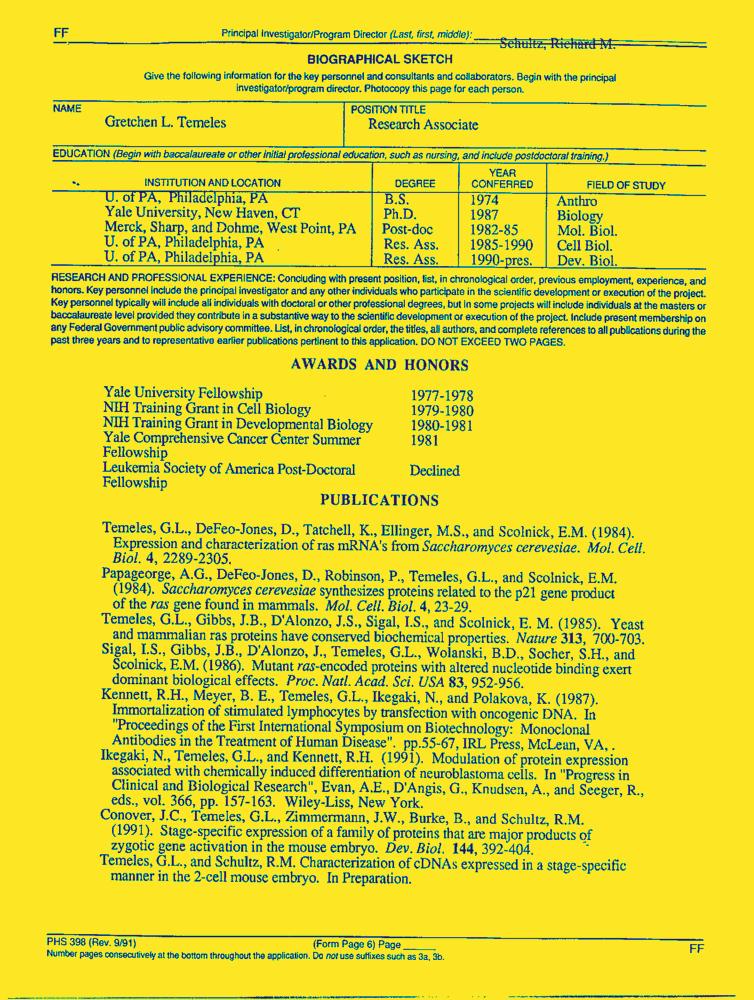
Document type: Resume-Doc